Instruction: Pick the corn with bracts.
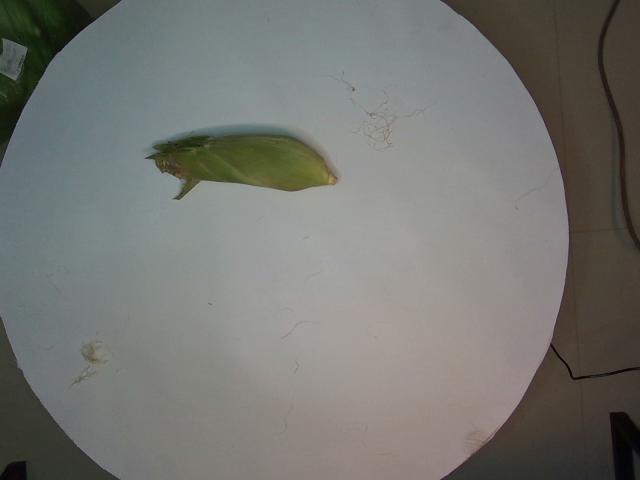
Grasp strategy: vertical